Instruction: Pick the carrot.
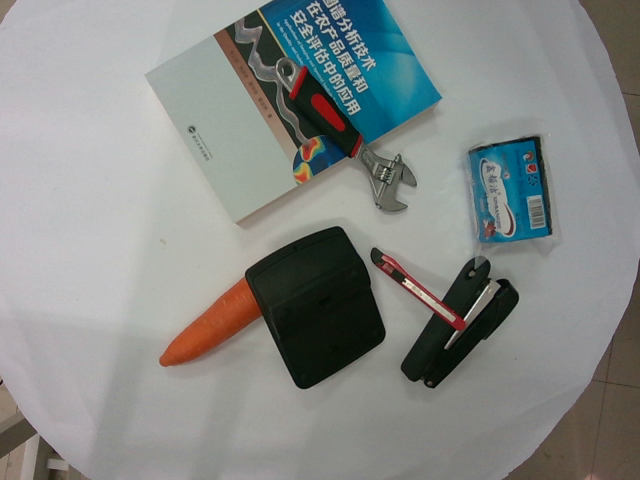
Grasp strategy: vertical